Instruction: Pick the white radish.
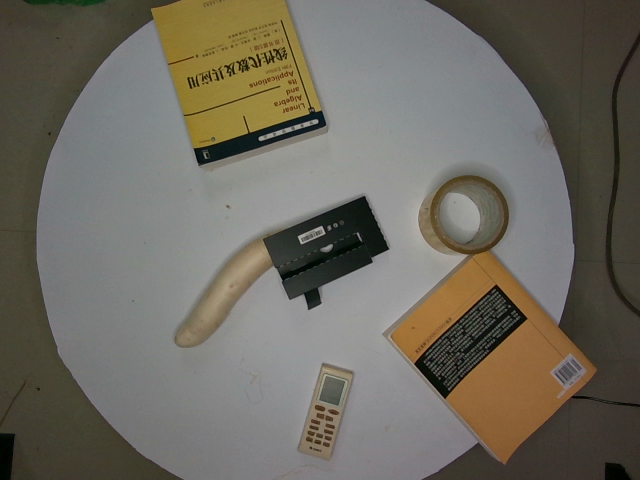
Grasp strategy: vertical